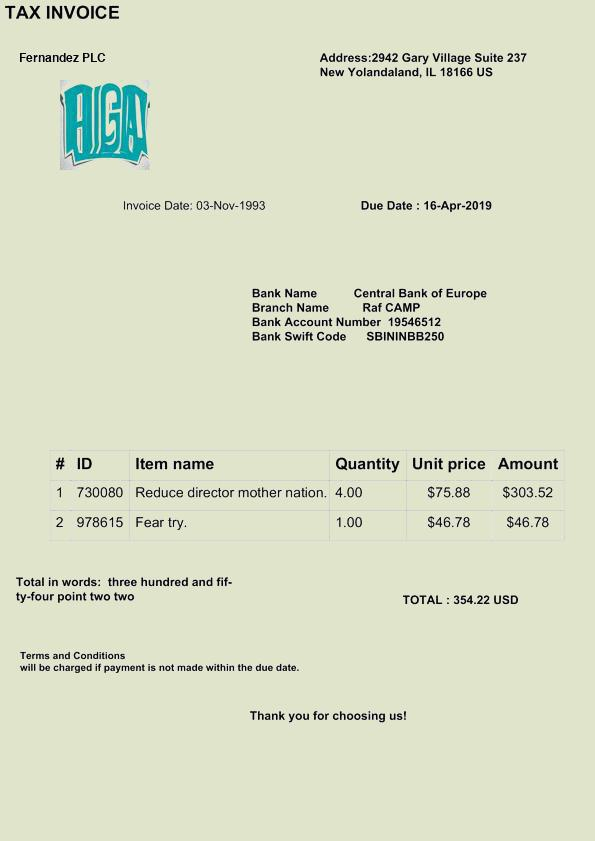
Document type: Invoice